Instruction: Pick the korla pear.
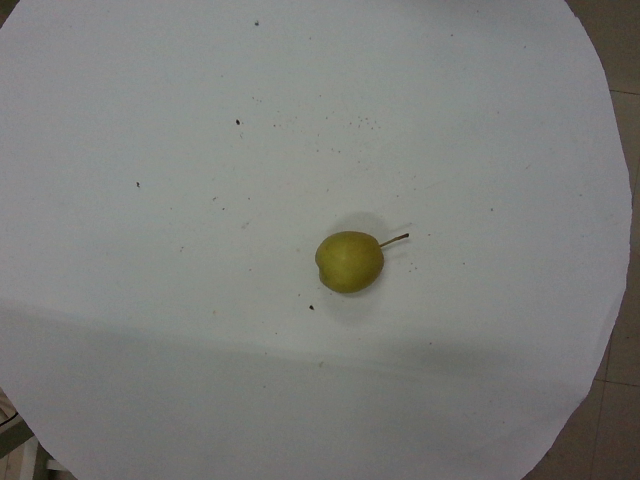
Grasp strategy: vertical